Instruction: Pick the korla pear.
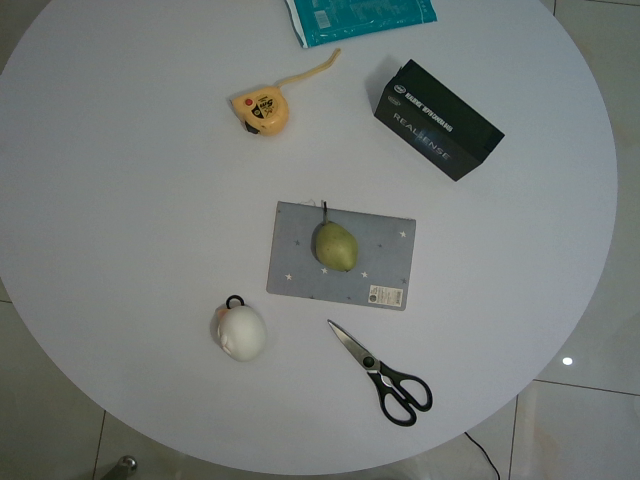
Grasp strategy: vertical